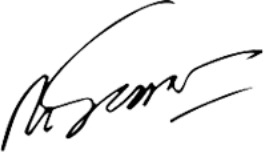
Signature of: martin scorsese